Patient: Female, age 34
A 34-year-old woman who had been considered cured of Hodgkin's lymphoma underwent bilateral lung transplantation for bleomycin-associated pulmonary fibrosis. She had a benign clinical course for the next 7 years despite persistent poor graft function, but was then diagnosed with a left breast ductal carcinoma and underwent mastectomy and was started on tamoxifen. Three months later she noted persistent mild symptoms of cough and dyspnoea on exertion, associated with new persistent infiltrates on imaging (Figure 1, E and F), accompanied by a significant decline in FEV1 and oxyhaemoglobin desaturation with activity. TBB revealed AFOP, and high-dose corticosteroids and broad-spectrum antibiotics were given. BAL detected multi-drug resistant S. maltophilia, for which antibacterial coverage was adjusted. She gradually improved and was discharged to home, but after a stable period of 6 months, she developed increased shortness of breath, and a thoracic HRCT showed multiple new lung nodules. Lung biopsy revealed metastatic breast cancer, to which she succumbed 3 months later.
Keywords: acute fibrinous and organising pneumonia, interstitial, lung transplantation, pneumonia, thoracic
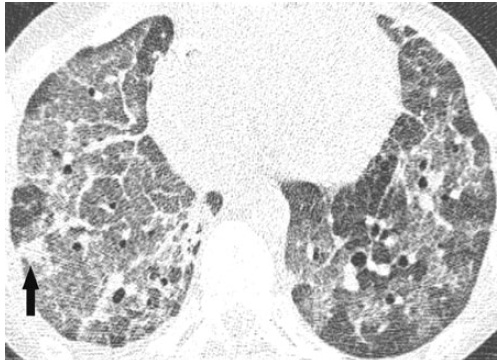
Image caption: Case 3: Transverse high-resolution computed tomography (HRCT) image (D) demonstrates patchy peribronchial ground-glass opacity with superimposed reticulation and mild traction bronchiectasis (arrows).